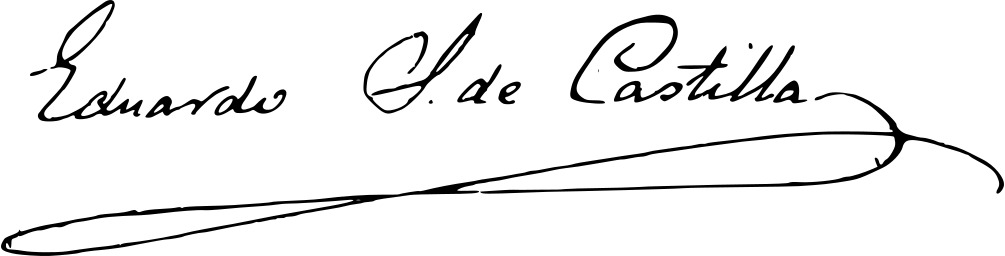
Signature of: eduardo sánchez de castilla